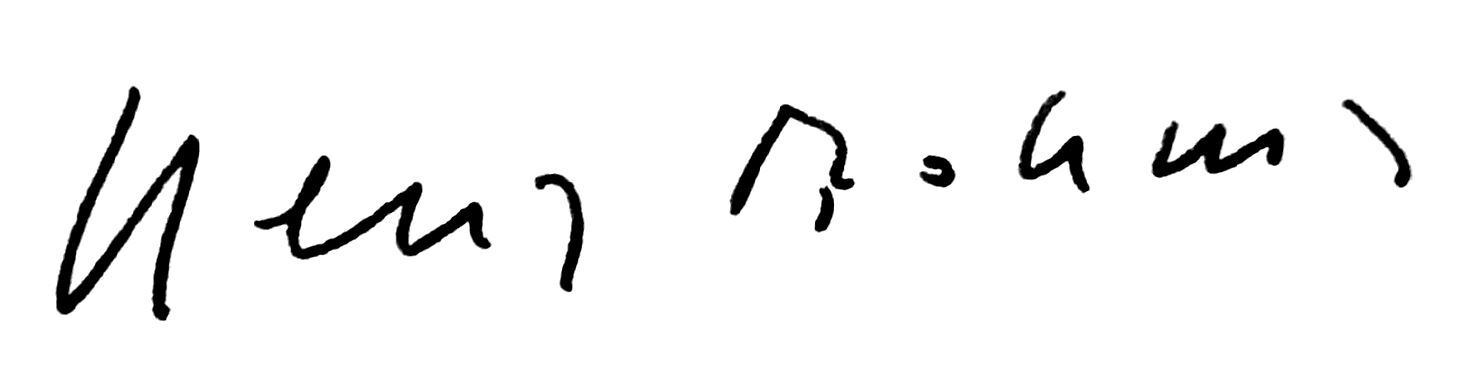
Signature of: henry bonnier